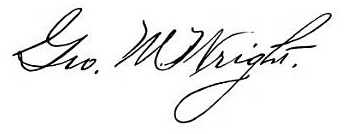
Signature of: george merrill wright